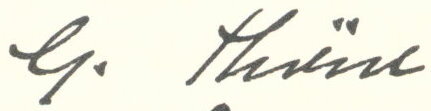
Signature of: georg thöne